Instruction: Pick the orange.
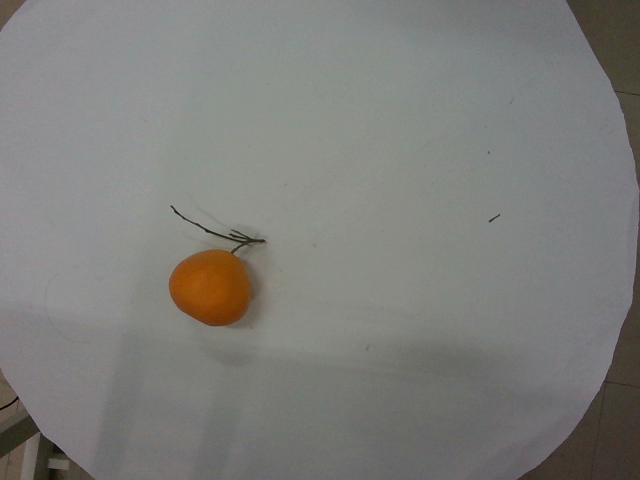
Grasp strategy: vertical